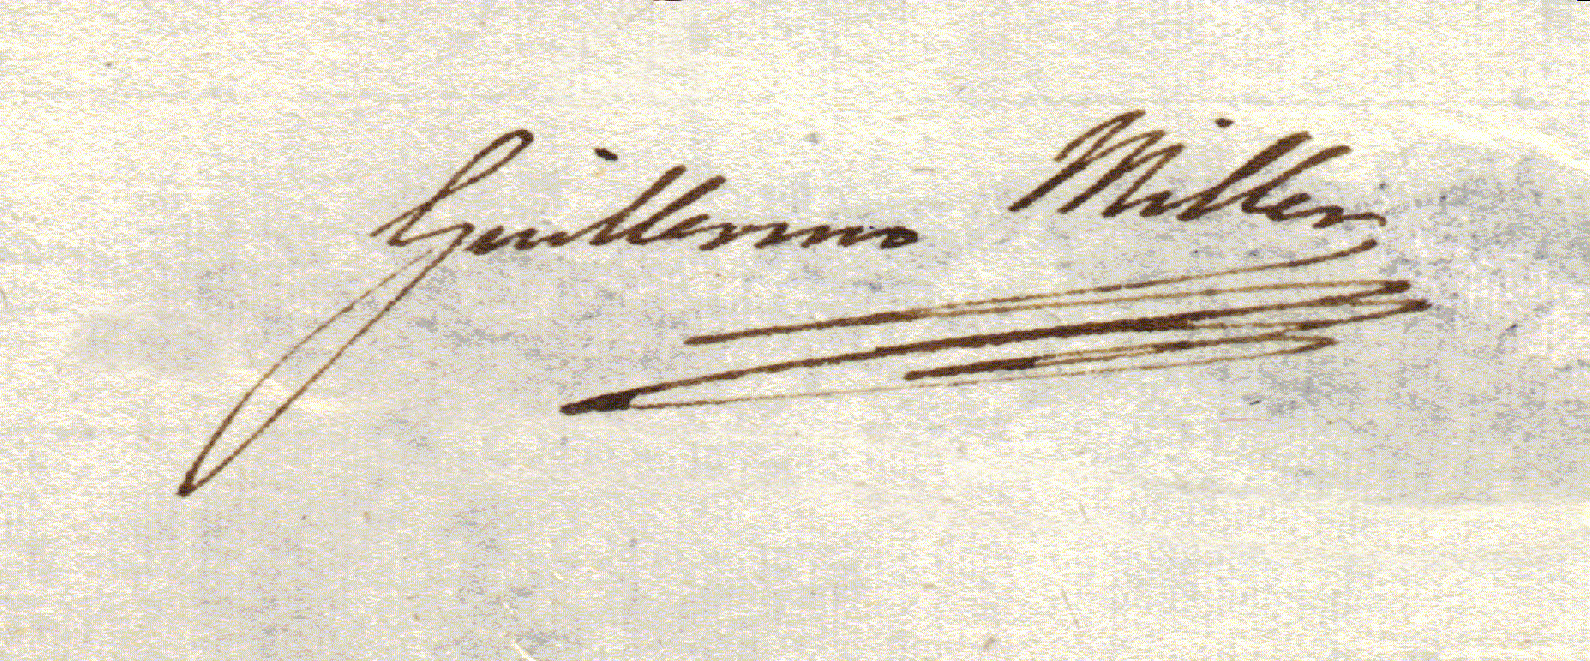
Signature of: william miller